Question: How is the property described in the document?
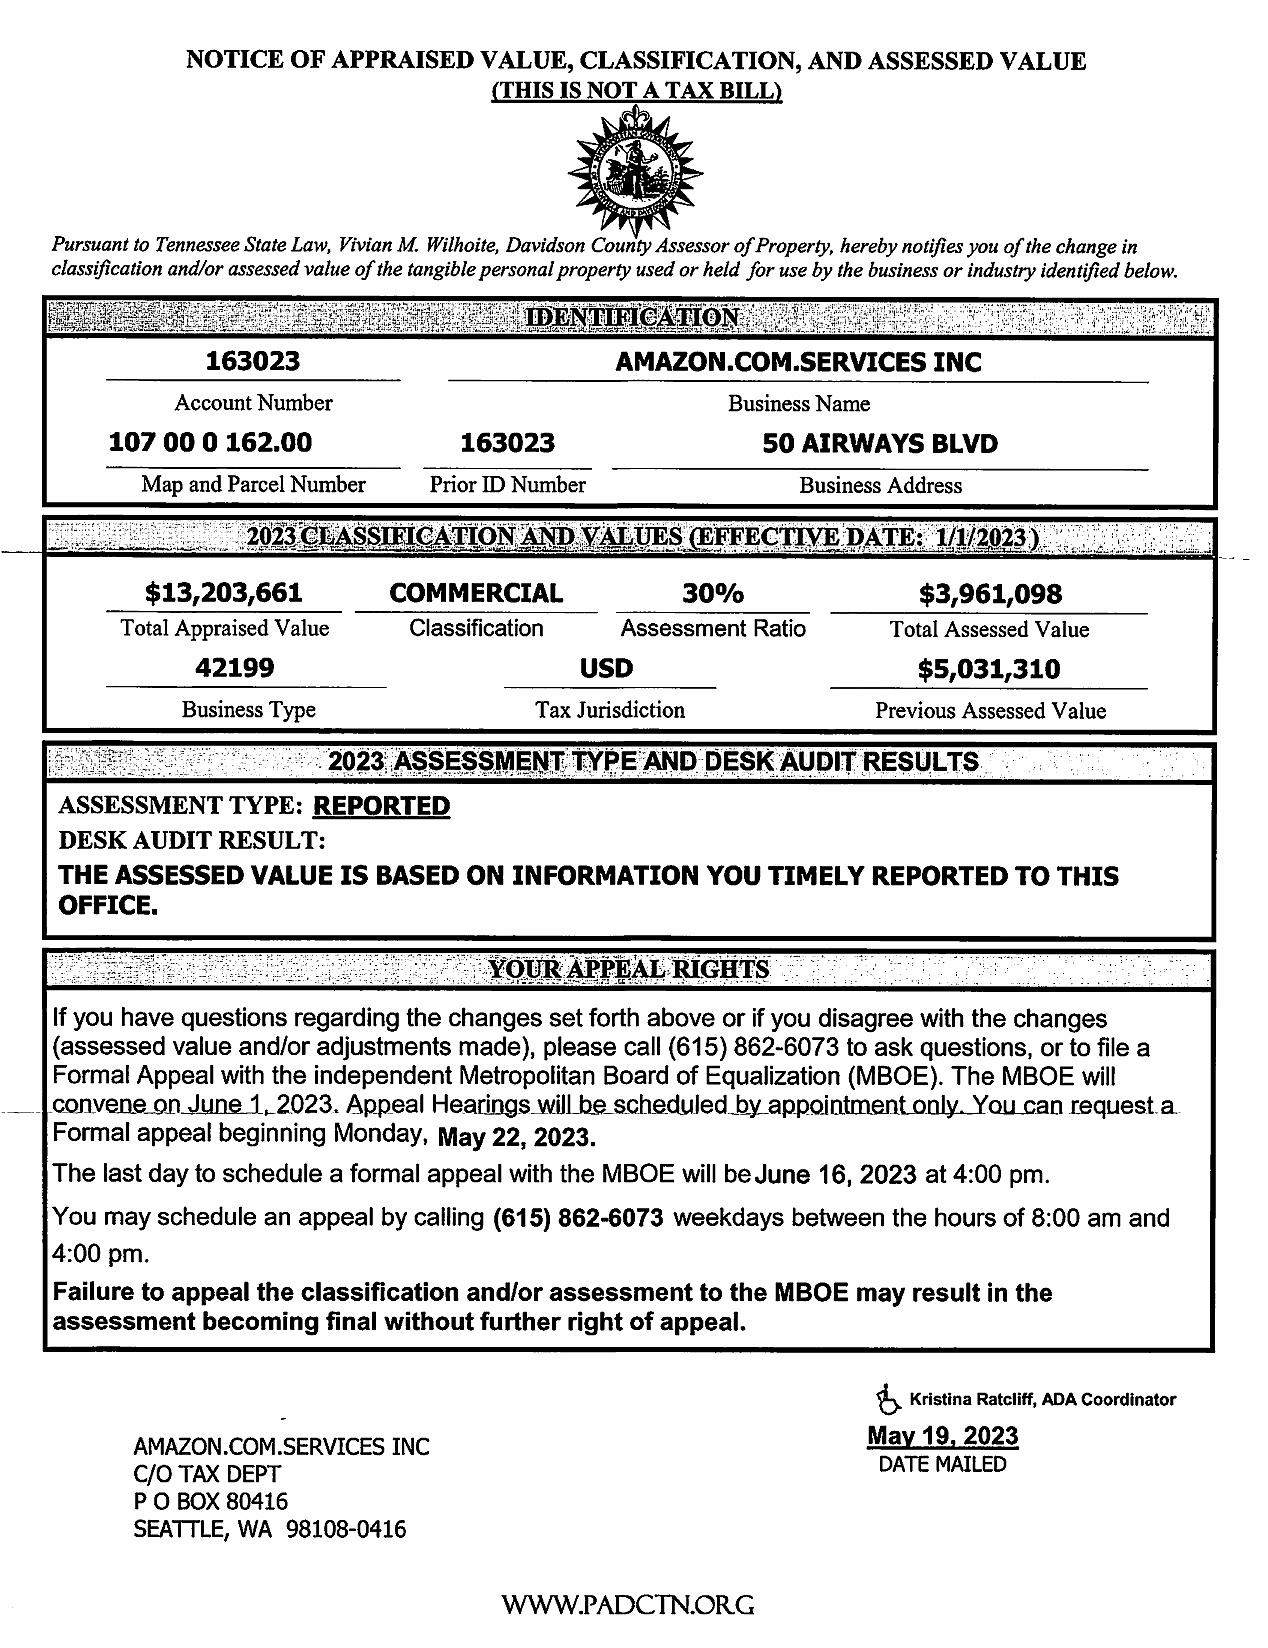
Answer: "COMMERCIAL"